Question: In what way does the history help explain the case?
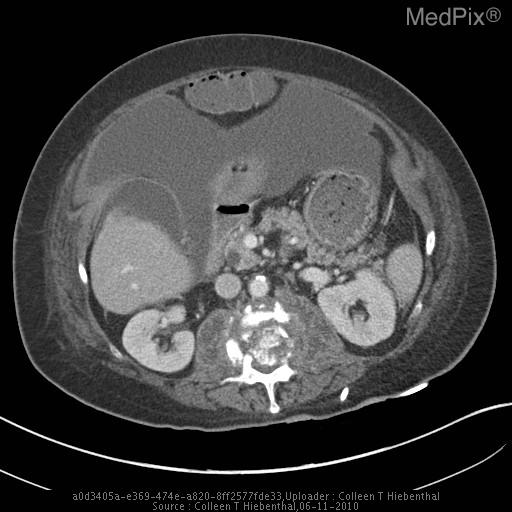
Answer: The patient's history of 56 y.o. woman with a history of tuberculosis as a child that was incompletely treated.  She presents with low back pain and dry cough x 6 months. is key in understanding the case.